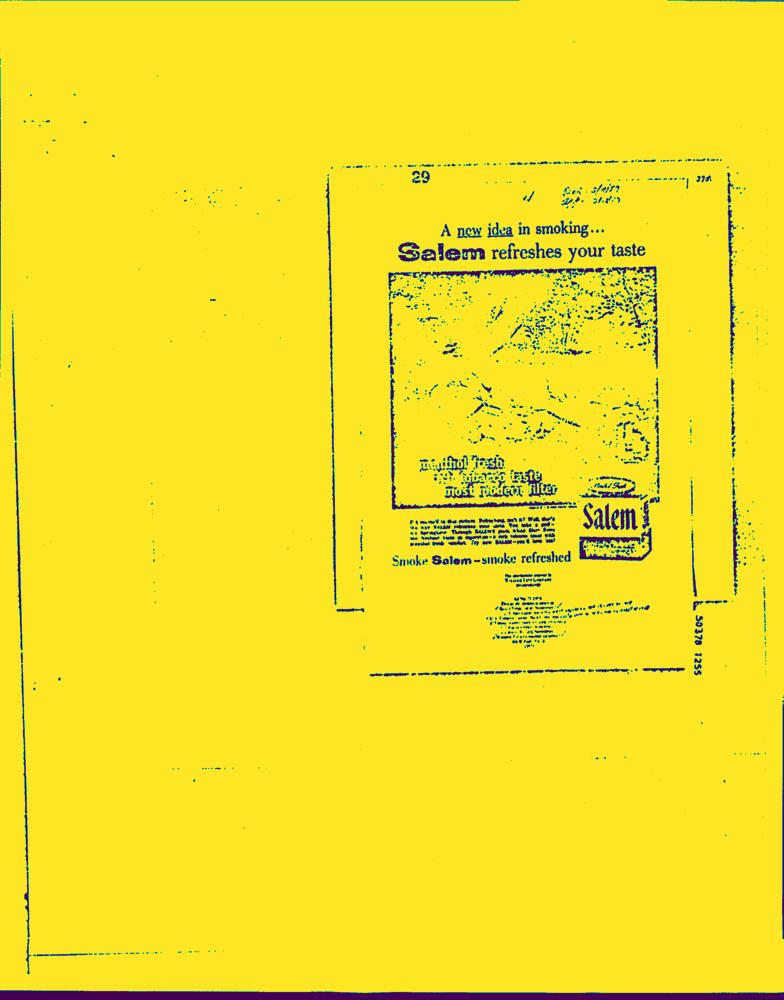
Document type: AD